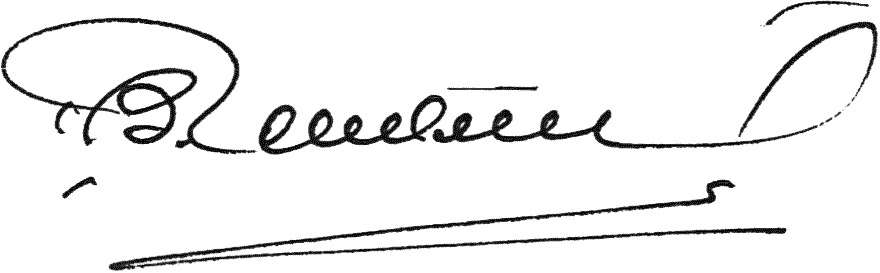
Signature of: valeriy heletey